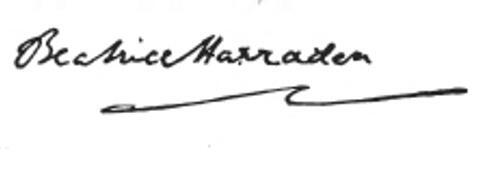
Signature of: beatrice harraden